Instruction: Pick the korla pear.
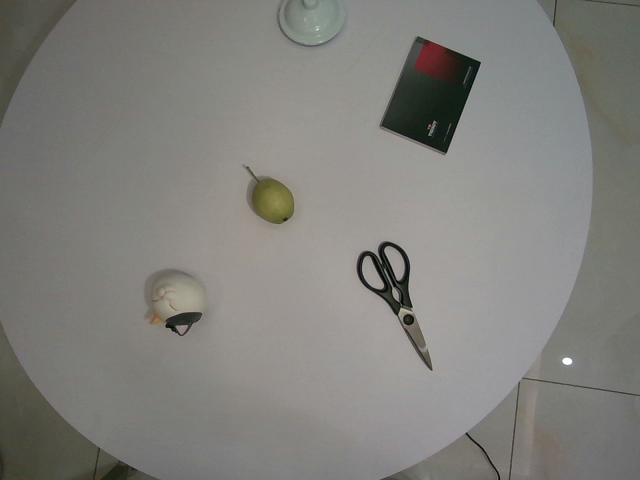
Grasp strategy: vertical